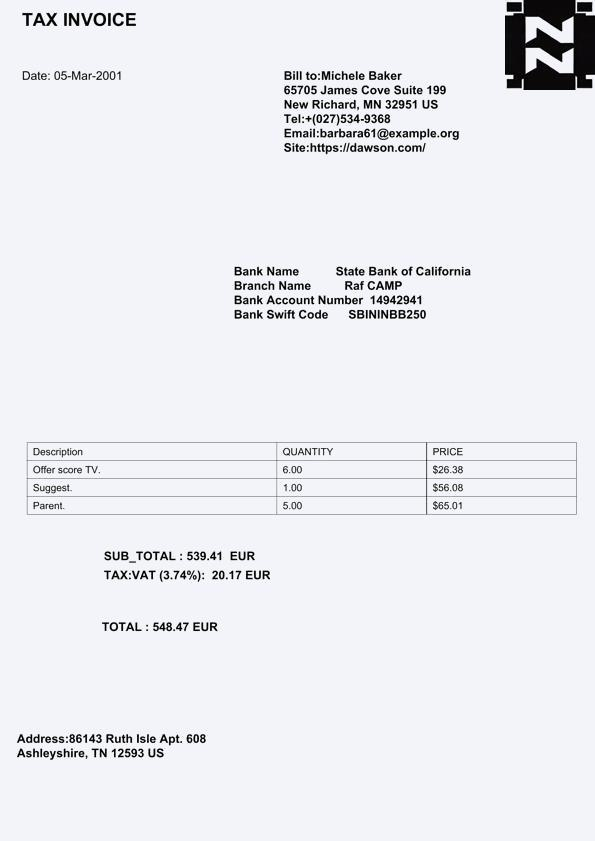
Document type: Invoice